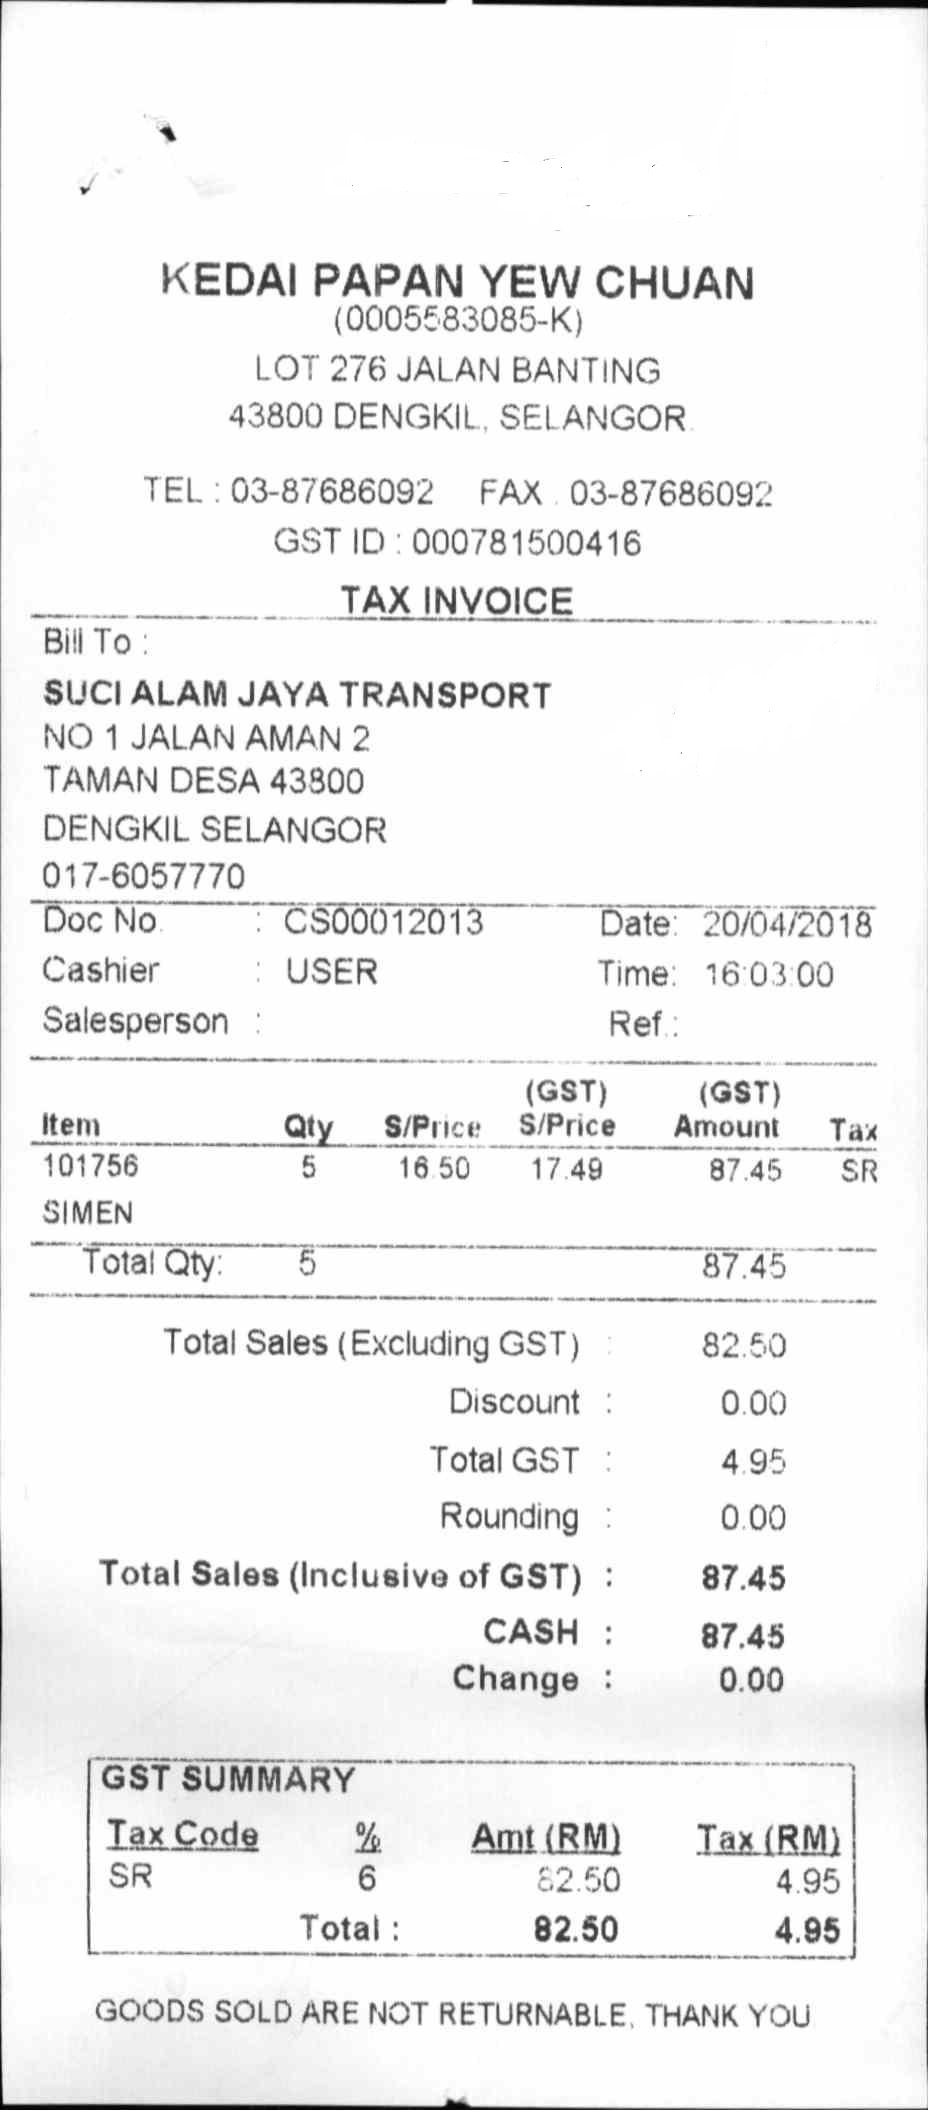
KEDAI PAPAN YEW CHUAN
(0005583085-K)
LOT 276 JALAN BANTING
43800 DENGKIL, SELANGOR
TEL : 03-87686092
FAX : 03-87686092
GST ID : 000781500416
TAX INVOICE
BILL TO :
SUCI ALAM JAYA TRANSPORT
NO 1 JALAN AMAN 2
TAMAN DESA 43800
DENGKIL SELANGOR
017-6057770
DOC NO.
:
CS00012013
DATE: 20/04/2018
CASHIER
:
USER
TIME: 16:03:00
SALESPERSON
:
REF.:
ITEM
QTY
S/PRICE
(GST)
(GST)
S/PRICE
AMOUNT
TAX
101756
SIMEN
5
16.50
17.49
87.45
SR
TOTAL QTY:
5
87.45
TOTAL SALES (EXCLUDING GST)
:
82.50
DISCOUNT
:
0.00
TOTAL GST
:
4.95
ROUNDING
:
0.00
TOTAL SALES (INCLUSIVE OF GST)
:
87.45
CASH
:
87.45
CHANGE
:
0.00
GST SUMMARY
TAX CODE
SR
%
6
AMT (RM)
82.50
TAX (RM)
4.95
TOTAL :
82.50
4.95
GOODS SOLD ARE NOT RETURNABLE, THANK YOU